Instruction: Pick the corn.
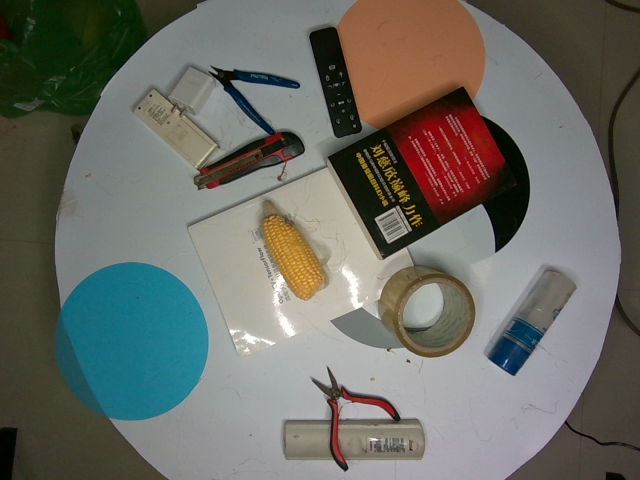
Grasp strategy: vertical